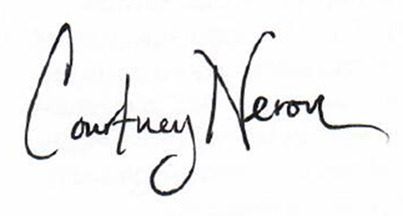
Signature of: courtney neron